Question: What do the imaging results show?
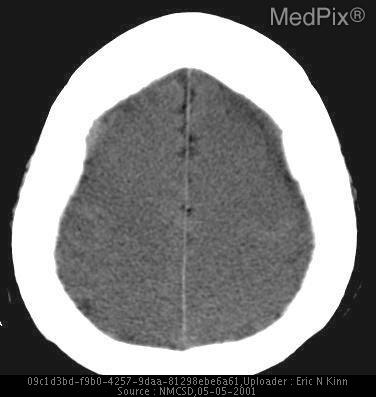
Answer: The imaging shows Noncontrast CT images demonstrate effacement of the the sulci. There is diffuse graying of the cerebral hemispheres with blurring and loss of normal gray-white differentiation and interface.  The ventricles are small. Note that the cerebellum and brainstem are well preserved and have a normal appearance.
Also note pansinusitis with air-fluid level in sphenoids. The gray matter blend imperceptively into the white matter - loss of gray-white discrimiation.  Also notice that the lateral borders of both ventricles are displaced medially - a sign of central herniation as the brain begins to "funnel" through the central opening in the tentorium..